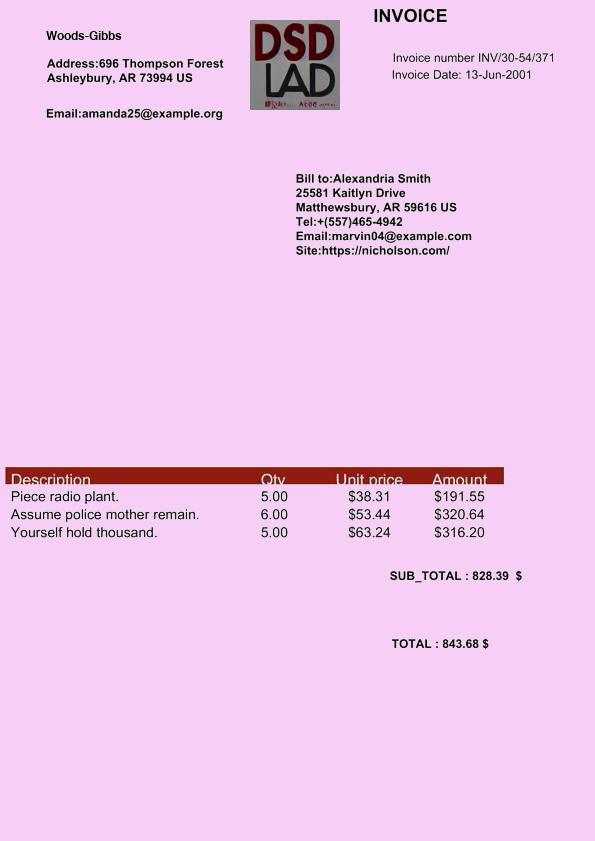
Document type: Invoice